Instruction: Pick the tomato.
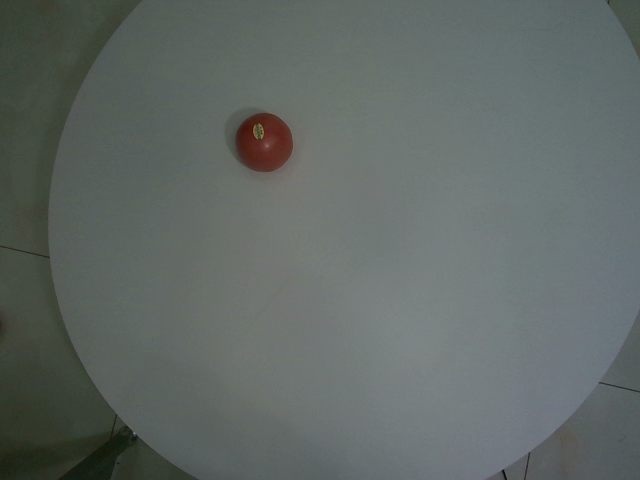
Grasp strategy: vertical